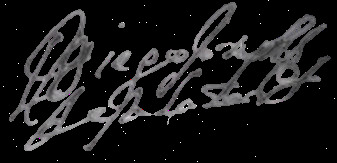
Signature of: diego josé de salazar